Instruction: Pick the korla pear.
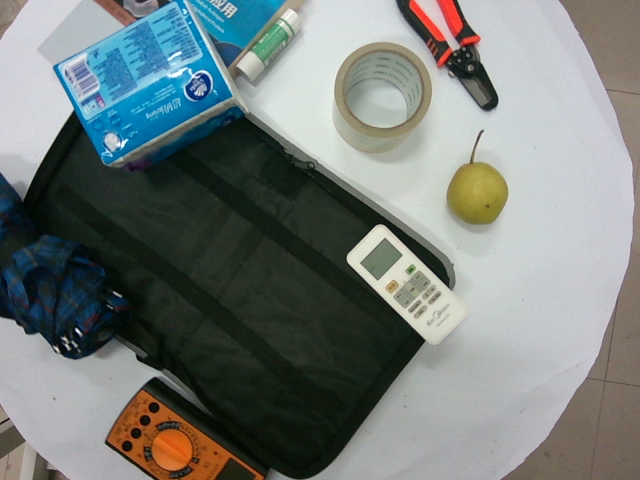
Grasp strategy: vertical